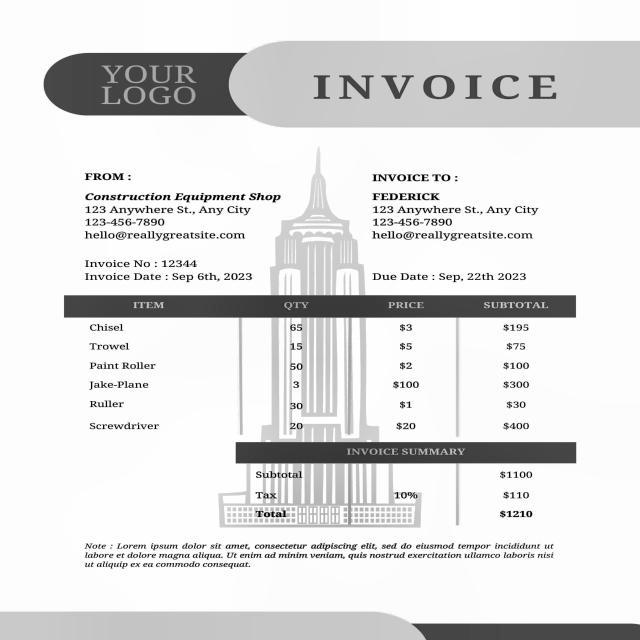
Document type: Invoice